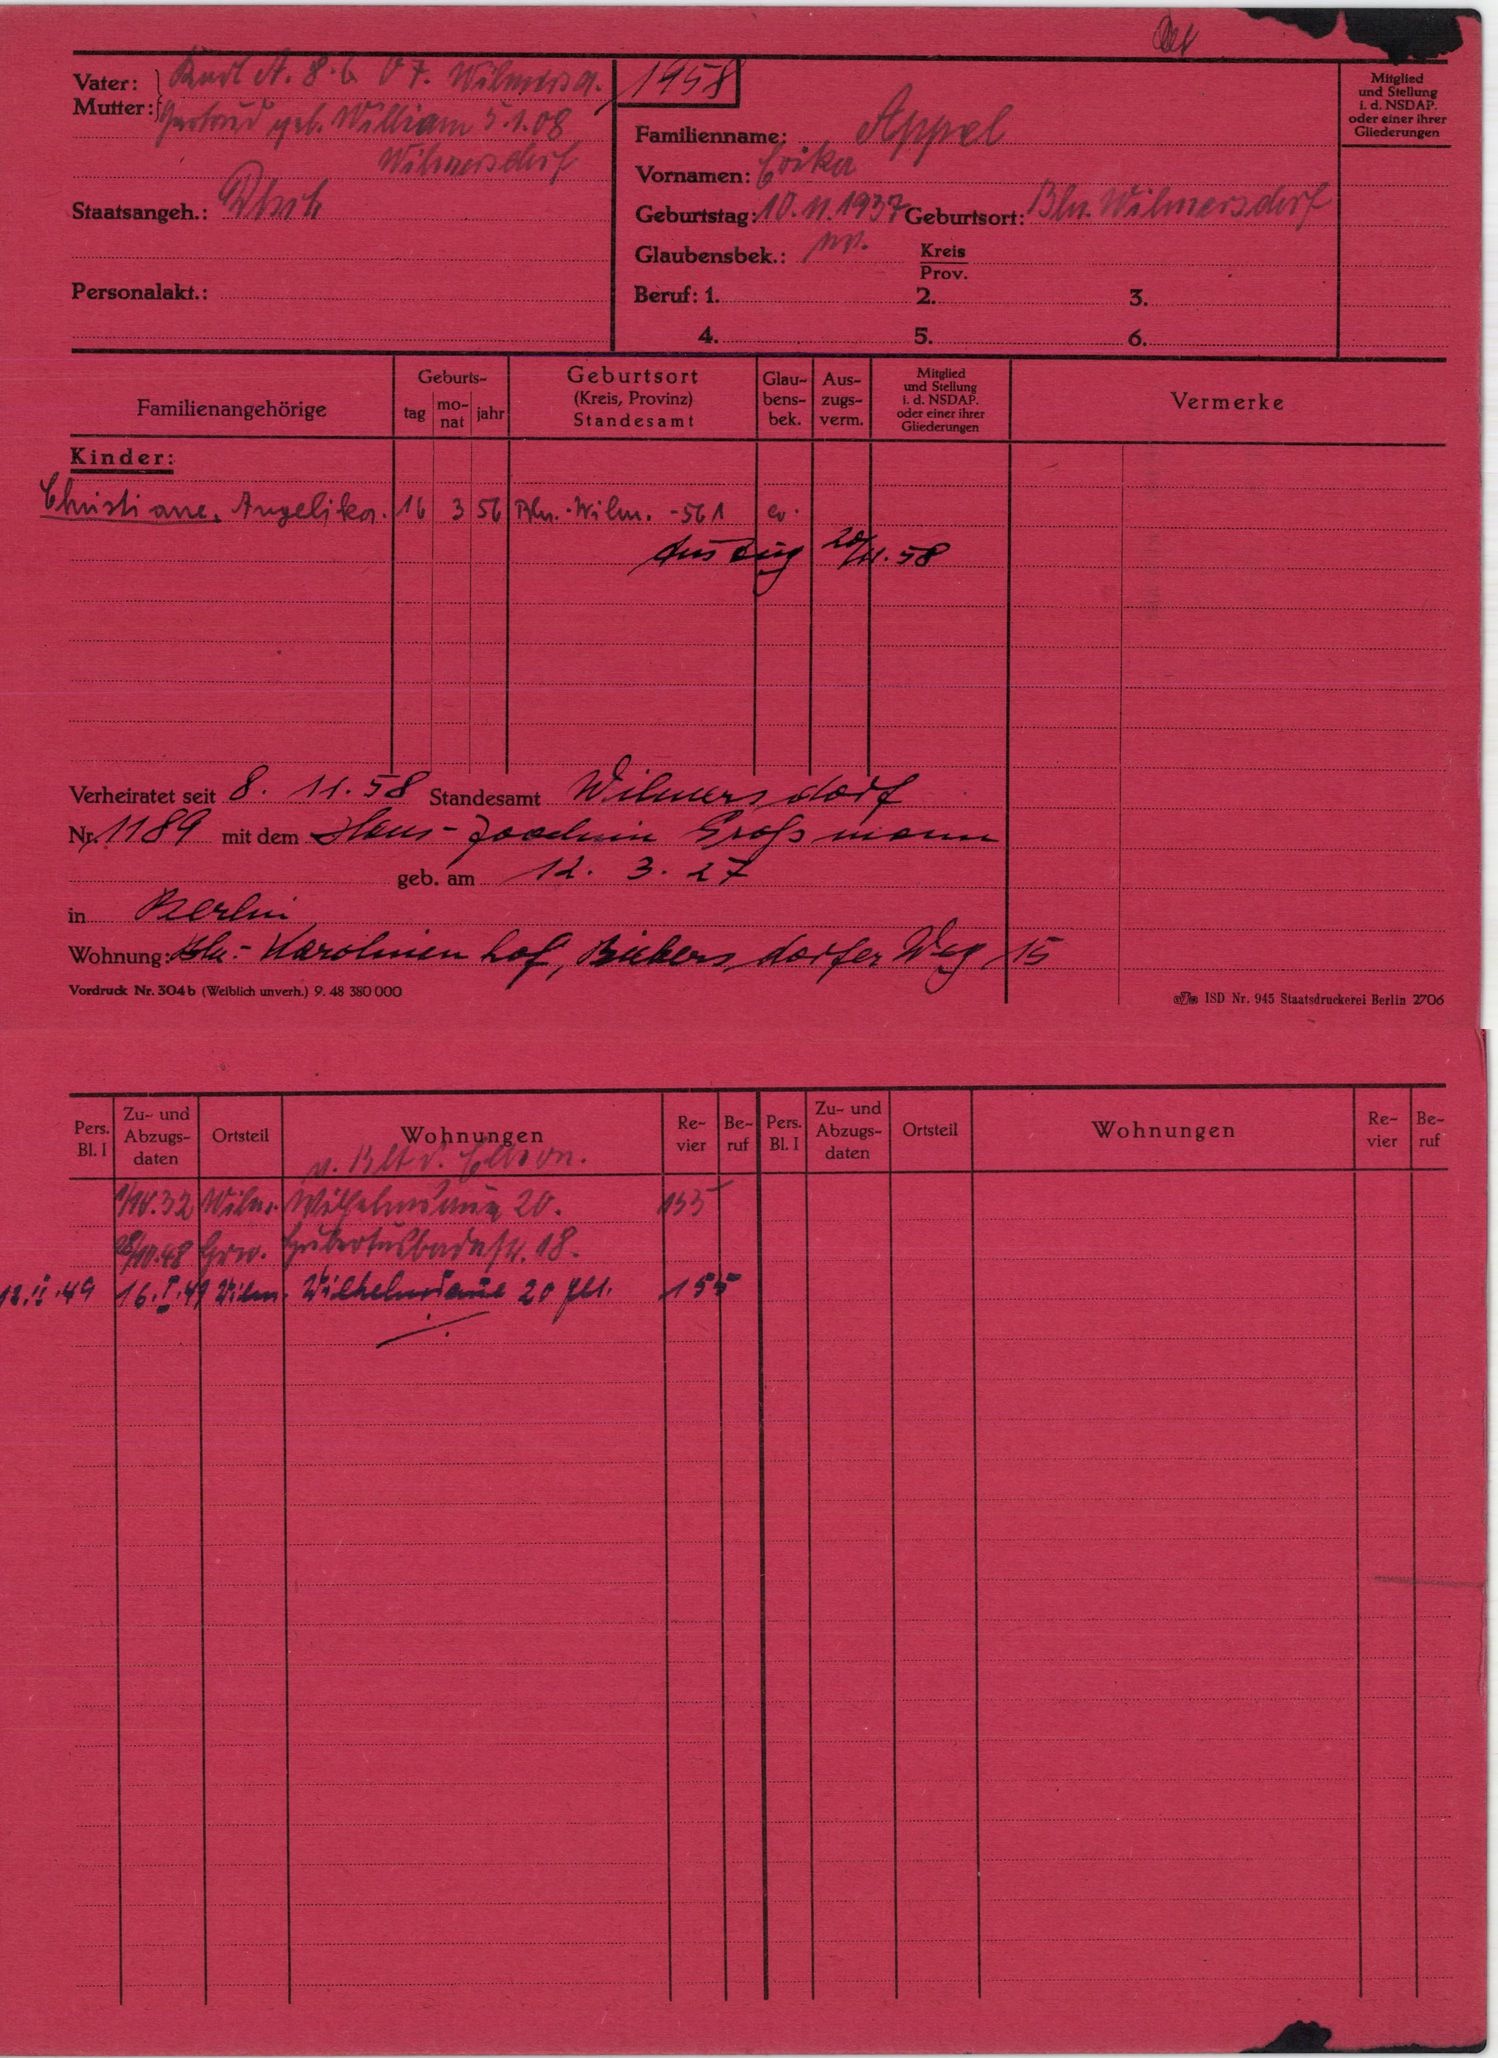
Appel